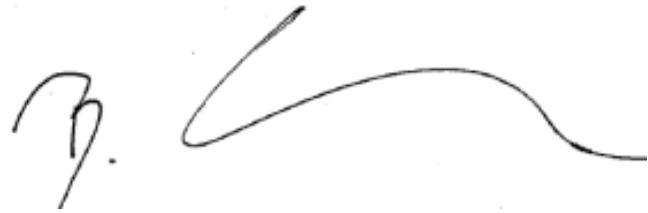
Signature of: brian a cunningham